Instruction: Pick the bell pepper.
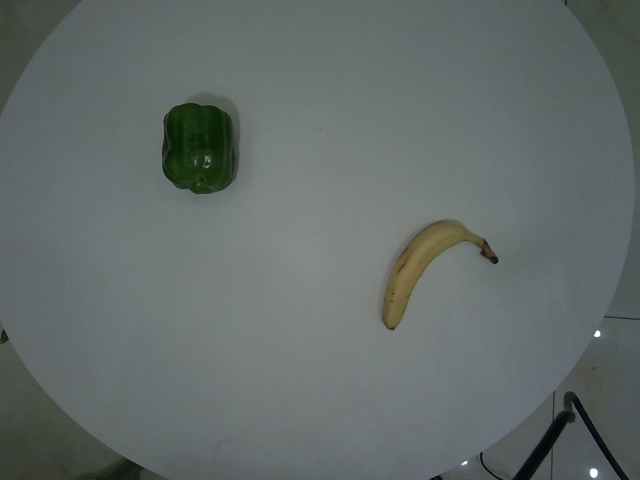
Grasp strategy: vertical